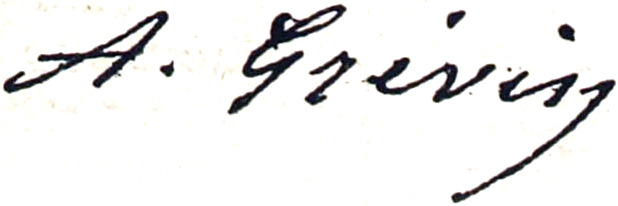
Signature of: alfred grévin